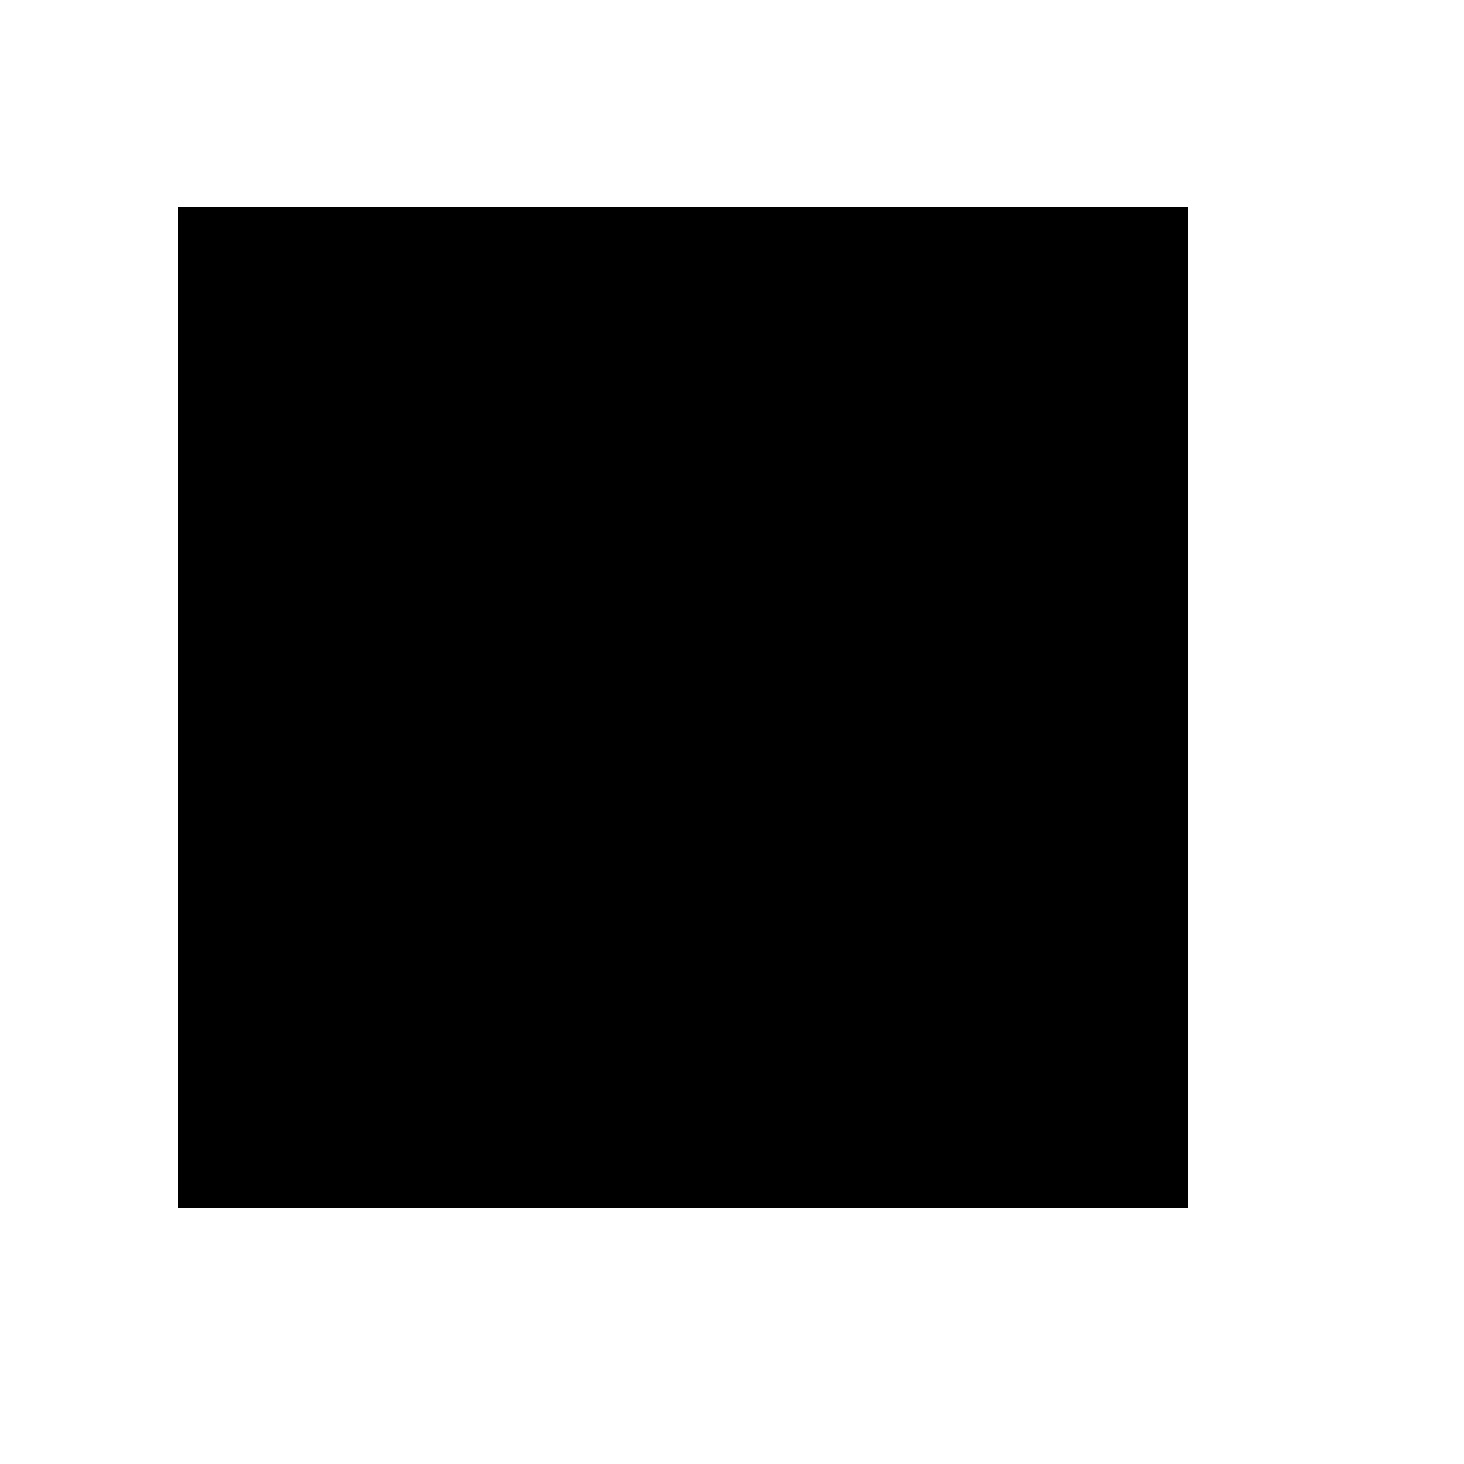
Signature of: gyom